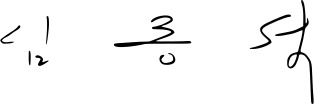
Signature of: im jong seok